Question: Can you provide the account number mentioned in the document?
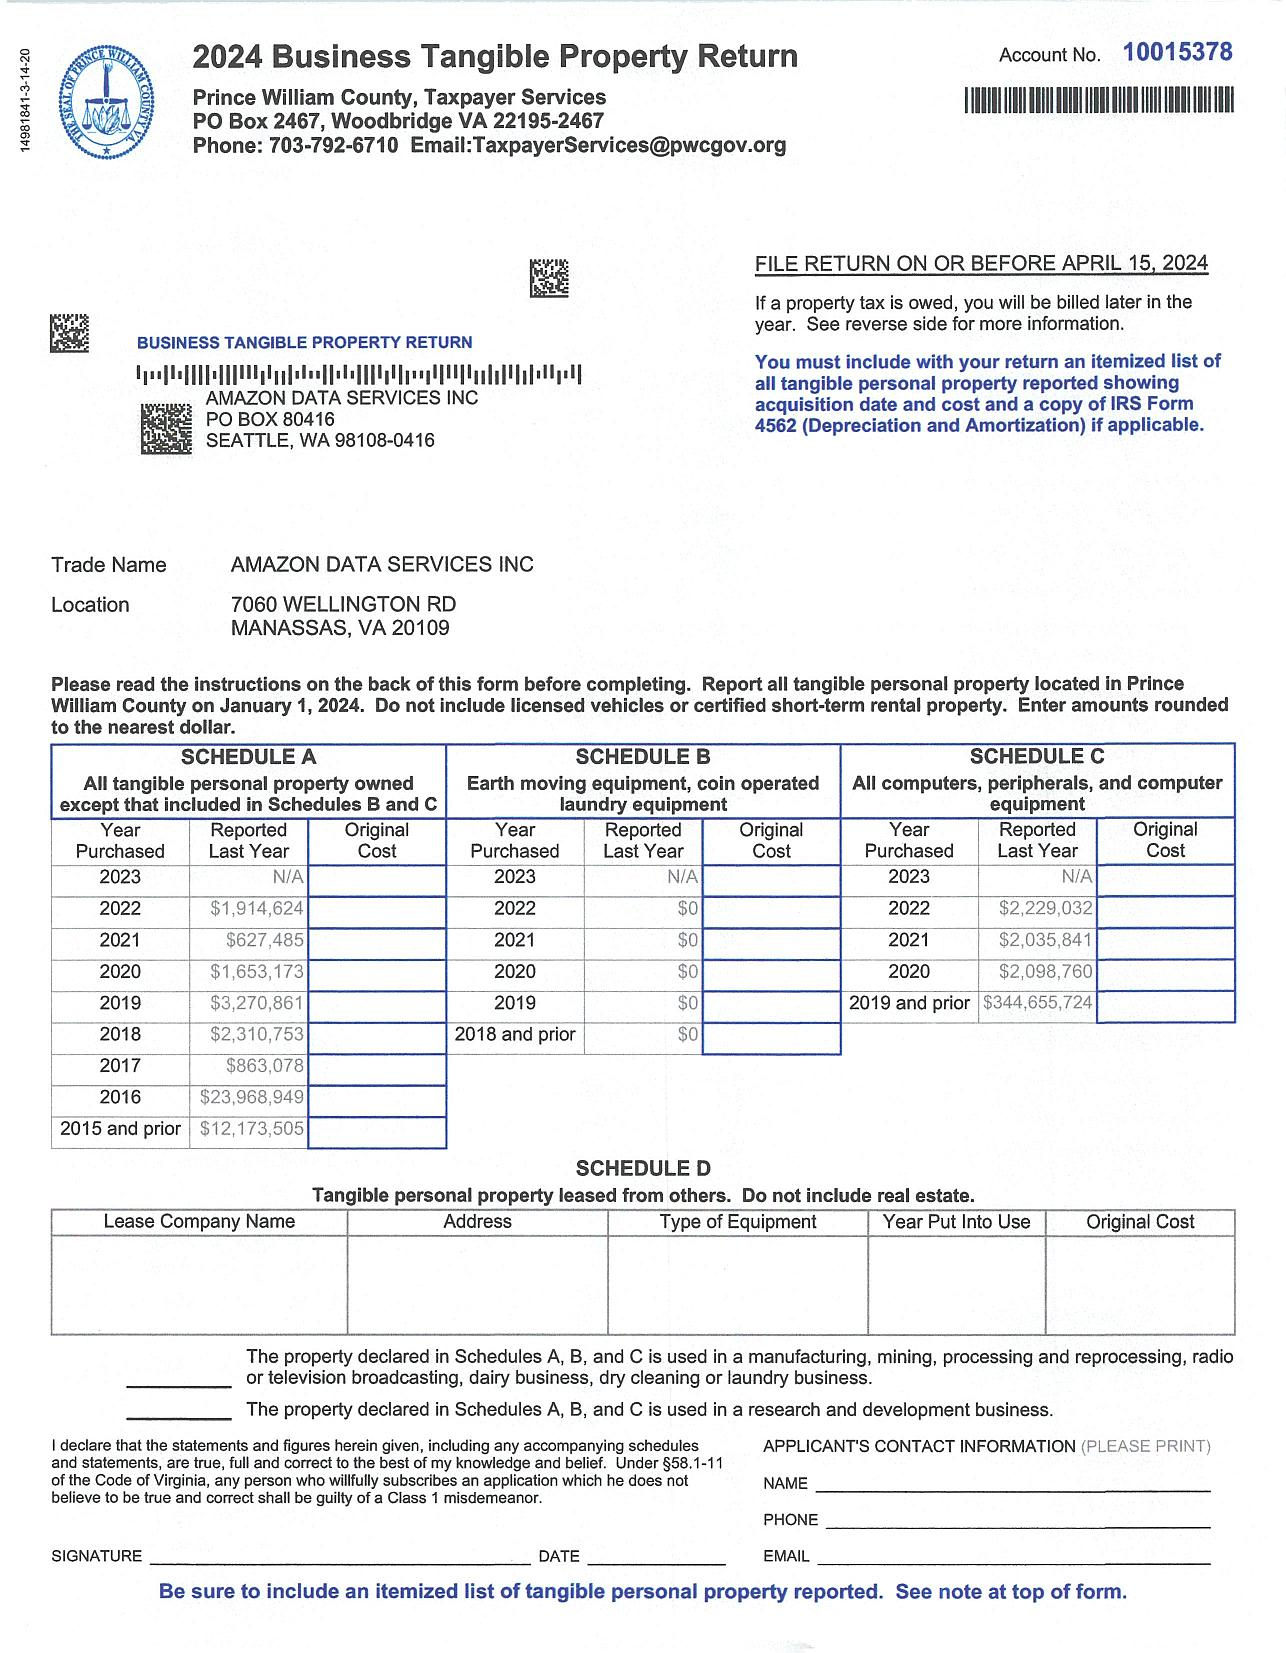
Answer: "10015378"